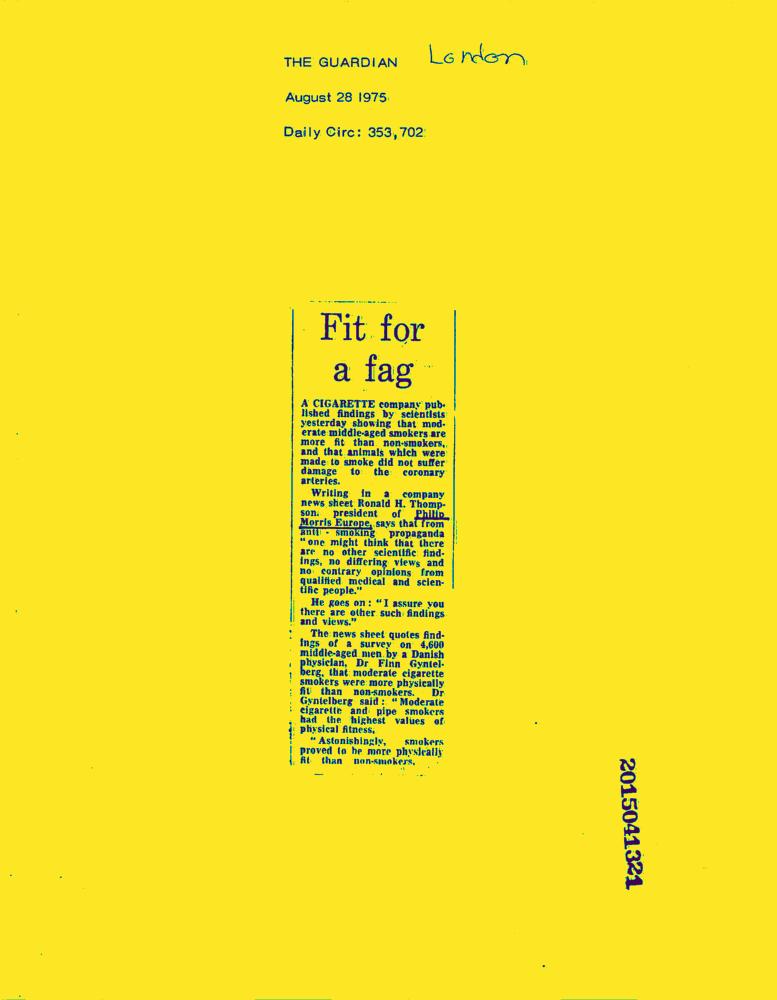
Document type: News-Article